Question: What is the main concern?
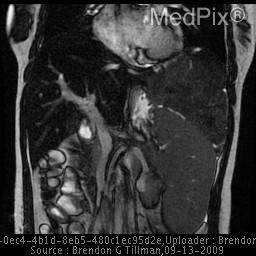
Answer: The findings suggest CT findings consistent with acute pyelonephritis involving left kidney.  A large solid heterogeneously enhancing mass 14.1 x 9.9 x 14.6 cm is seen in the left upper quadrant which is associated with the left lobe of the liver displacing the spleen  infra-medially.  Some lower attenuating areas near the center of this lesion may represent necrosis.  No calcification or cystic components.  Prominent vessels are seen at the periphery of the lesion near the left lobe of the liver.  The remainder of the liver demonstrates multiple round hypoattenuating foci of varying sizes, many of which are too small to characterize.

MRI shows multiple lesions in the liver with the largest in the left lobe with similar imaging appearances as in the CT.. MRI shows multiple lesions in the liver with the largest in the left lobe with similar imaging appearances as in the CT. The patient might have a history of 28 y/o woman with no significant medical hx only taking OCP presented with dysuria, polyuria, & left flank pain..